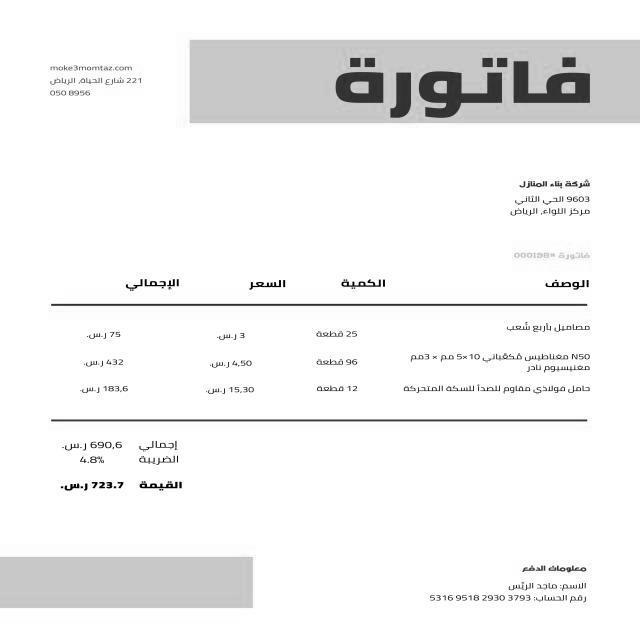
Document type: Invoice